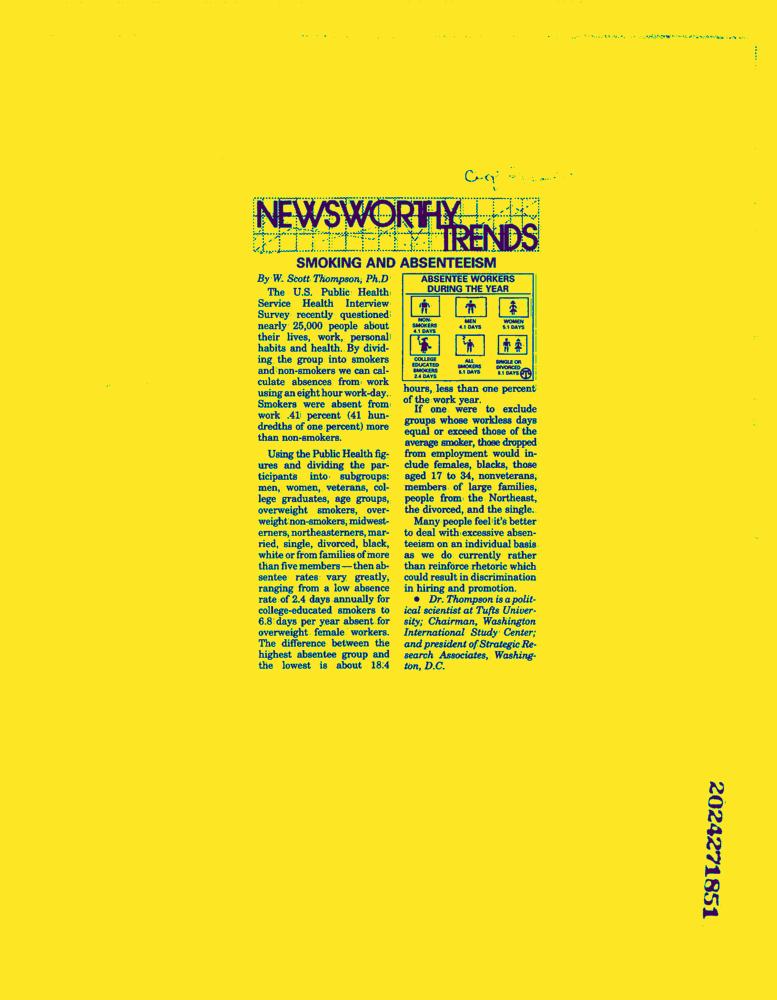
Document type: News-Article